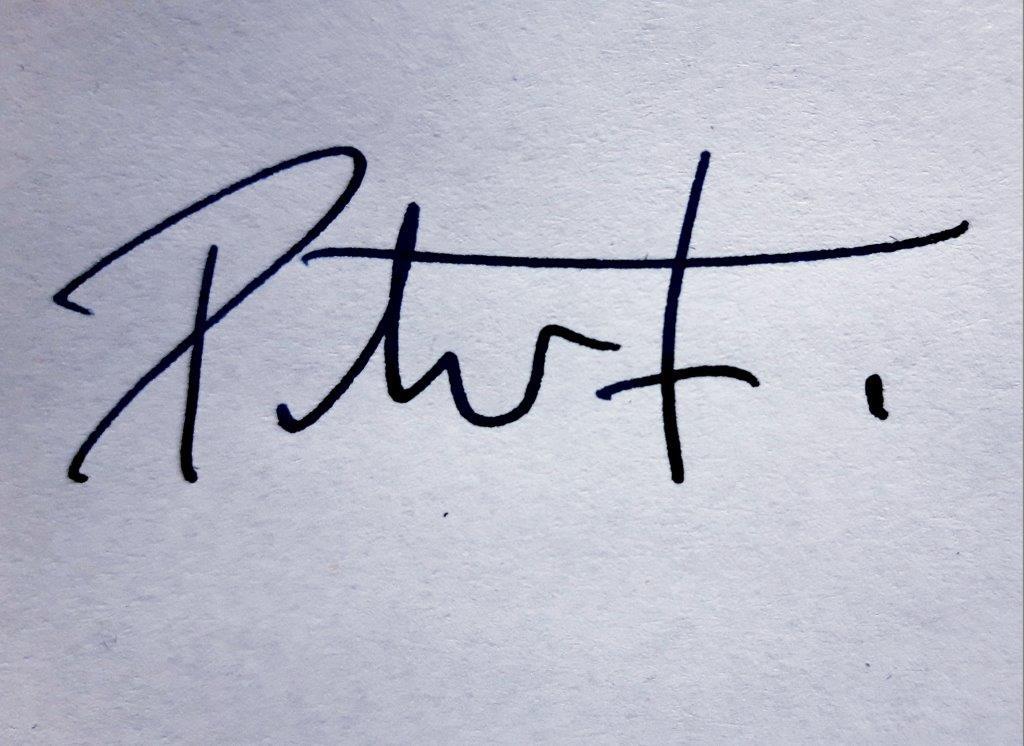
Signature of: peter frömmig